Question: What are the imaging findings?
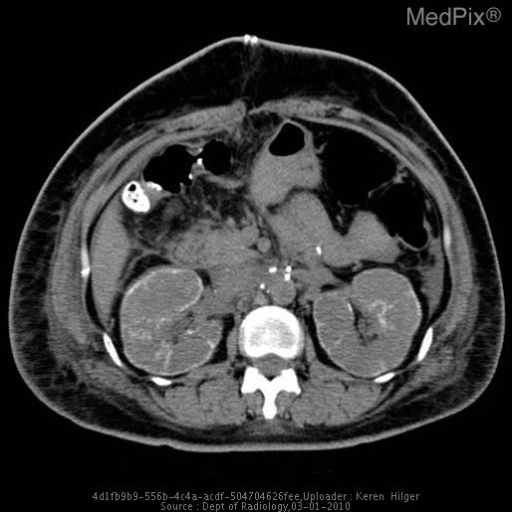
Answer: The imaging shows Abnormal Study With Development Of Thin Cortical Calcifications, Which Extend Into The Medullary Spaces Along The Columns Of Bertin, As Well As Heterogeneous Enhancement Of The Kidneys And Minimal Delayed Excretion.

The Overall Pattern Is Compatible With Acute Cortical Necrosis. Abnormal Study With Development Of Thin Cortical Calcifications, Which Extend Into The Medullary Spaces Along The Columns Of Bertin, As Well As Heterogeneous Enhancement Of The Kidneys And Minimal Delayed Excretion.  The Overall Pattern Is Compatible With Acute Cortical Necrosis..